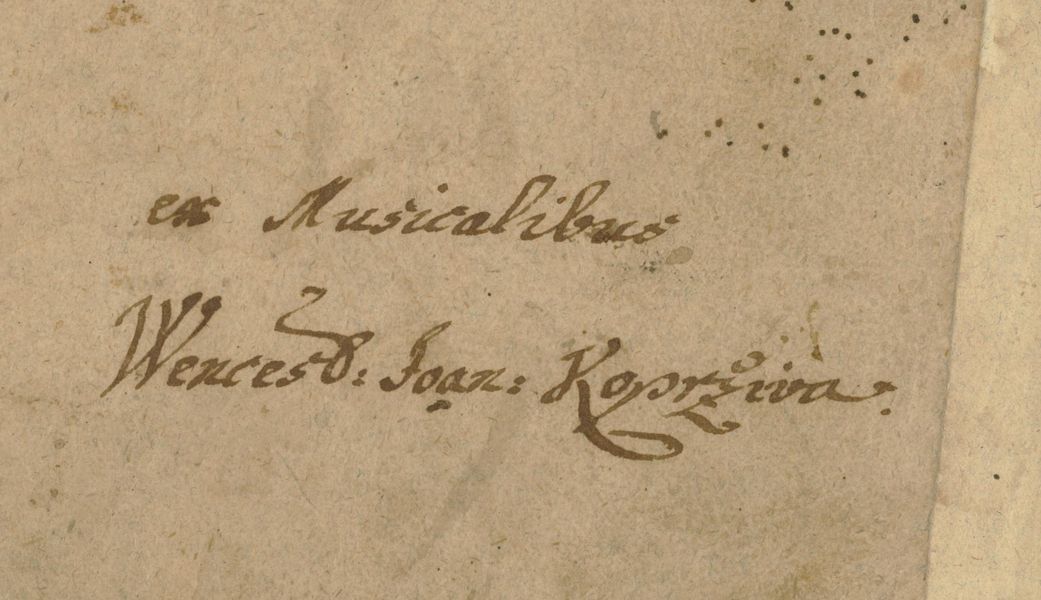
Signature of: václav jan kopřiva